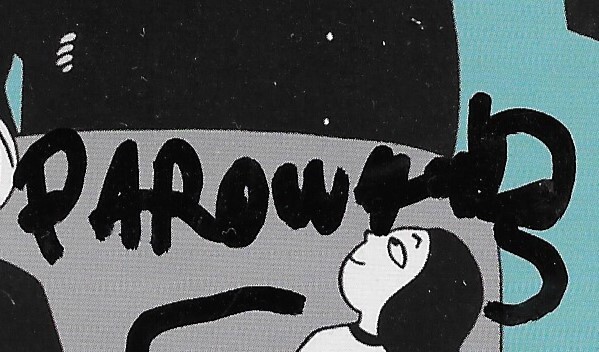
Signature of: vincent paronnaud